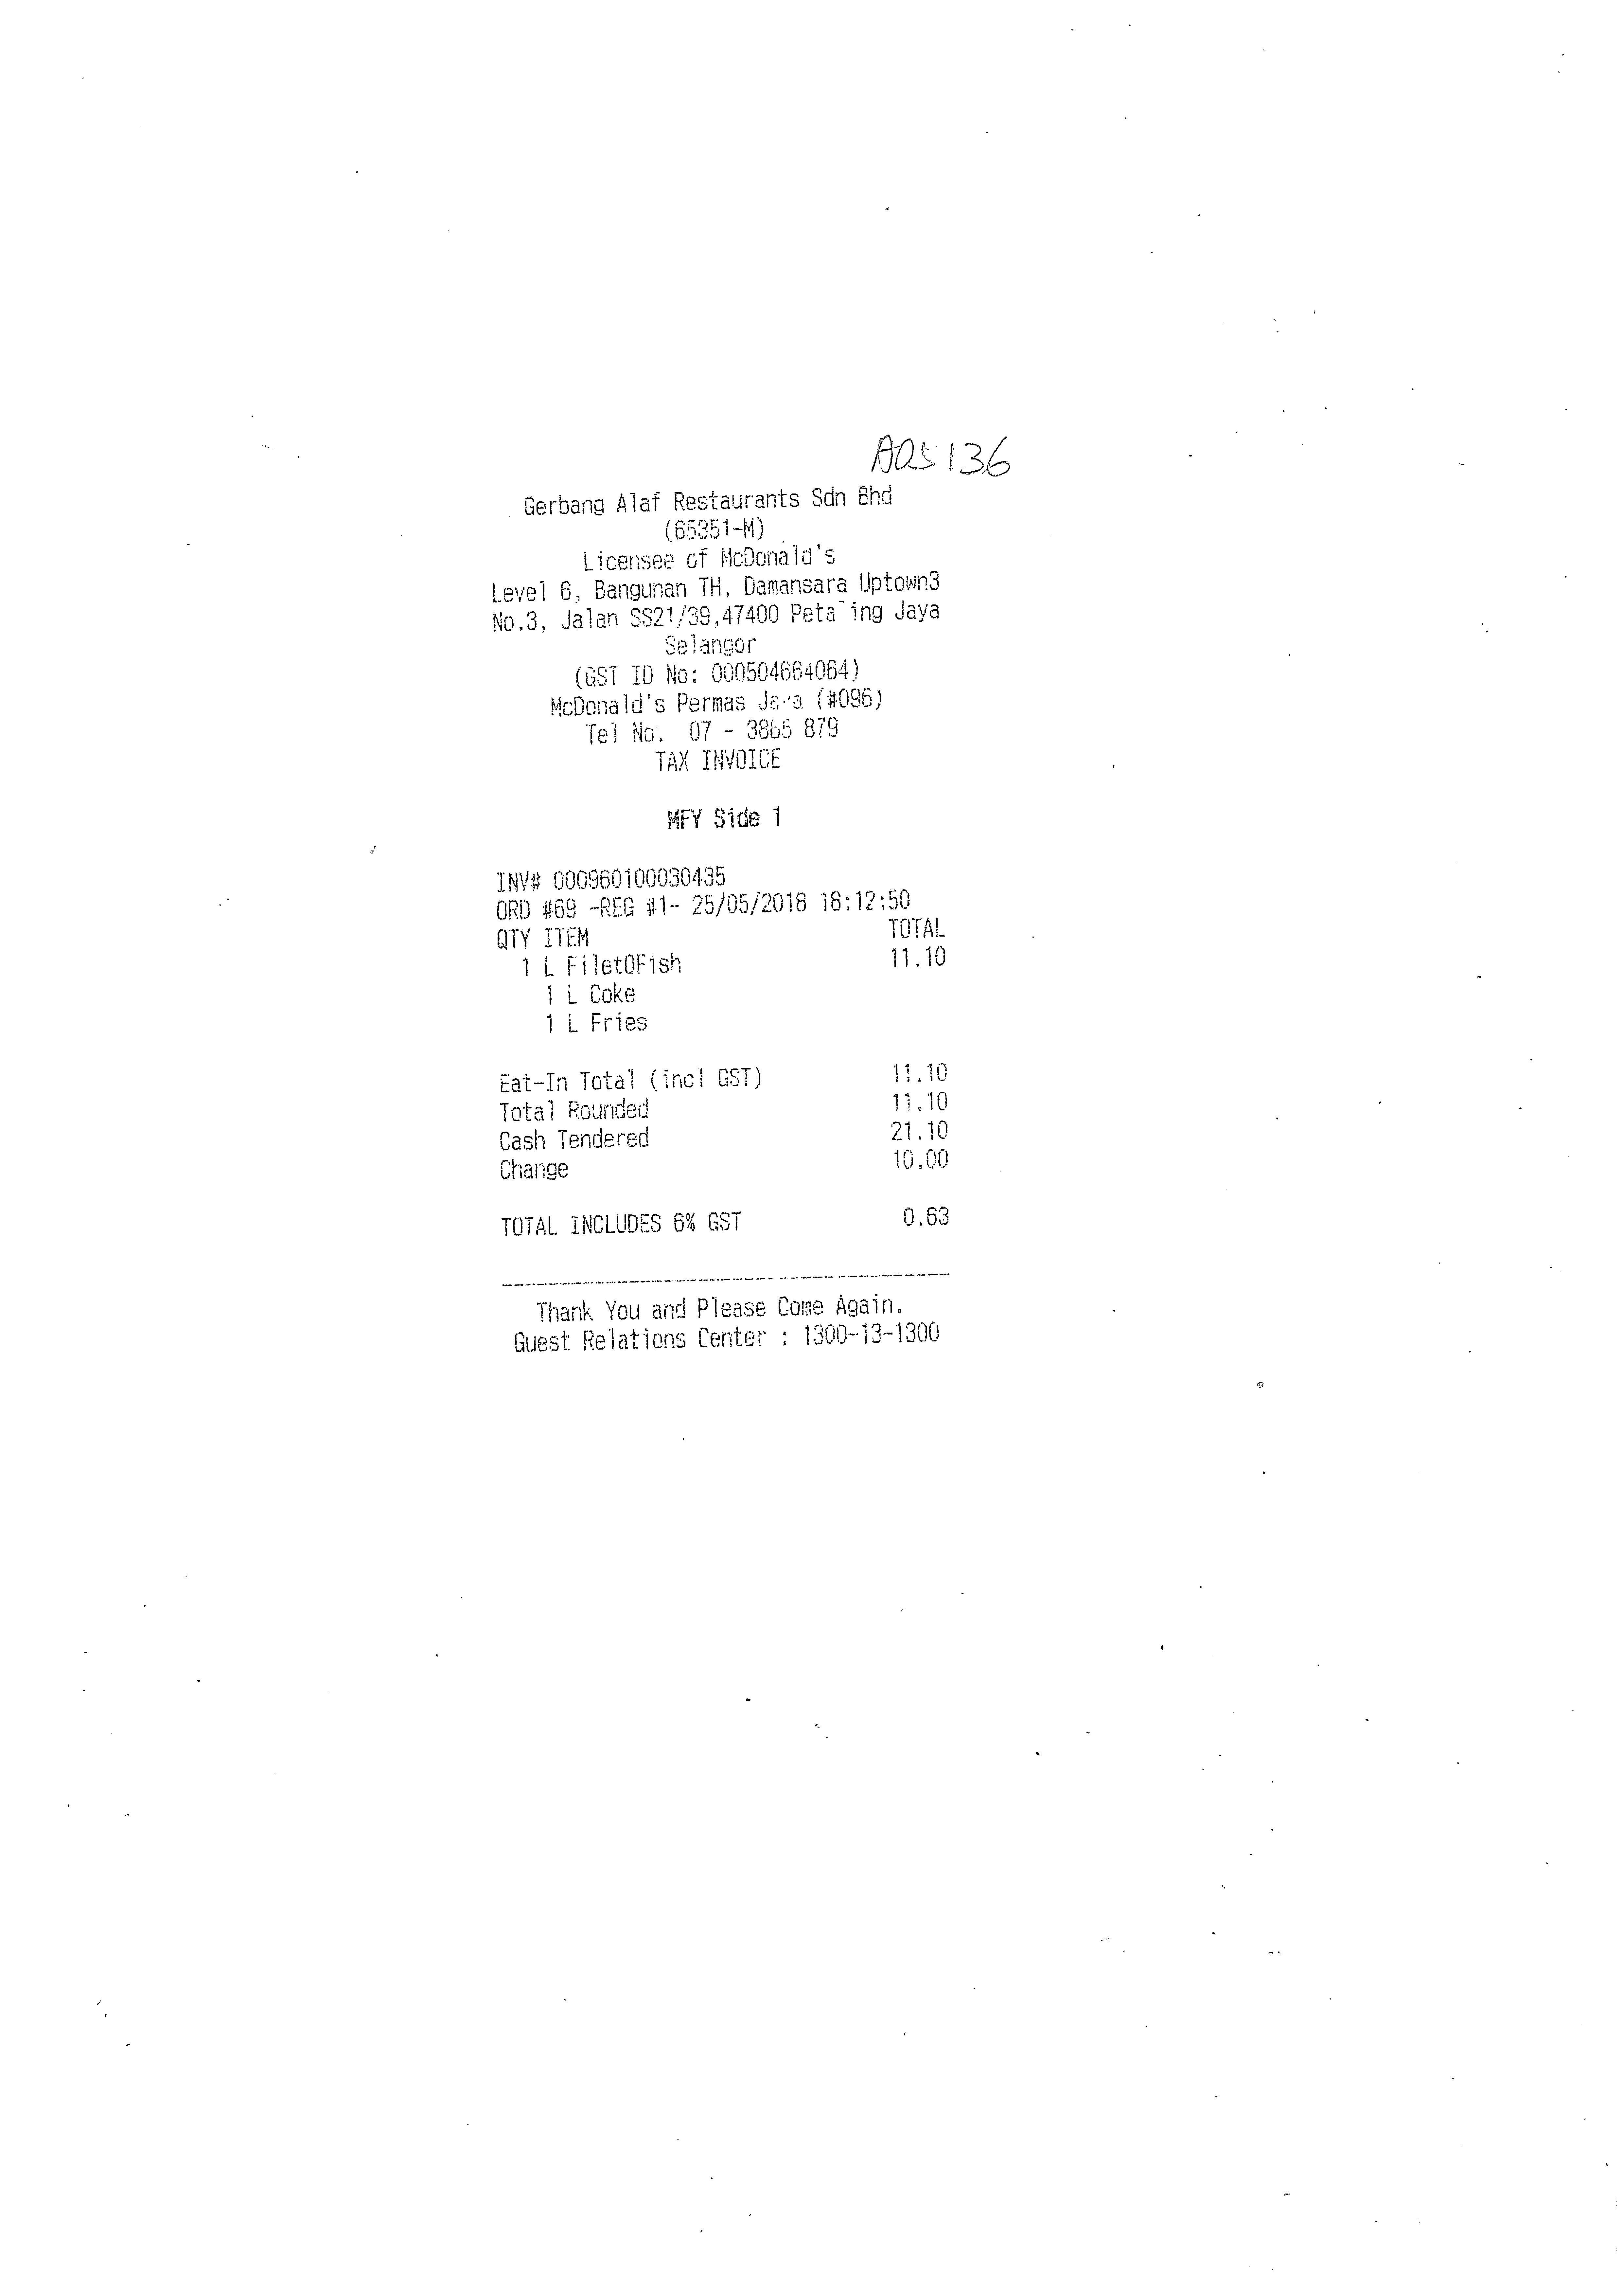
GERBANG ALAF RESTAURANTS SDN BHD
(65351-M)
LICENSEE OF MCDONALD'S
LEVEL 6, BANGUNAN TH, DAMANSARA UPTOWN3
NO.3, JALAN SS21/39,47400 PETA ING JAYA
SELANGOR
(GST ID NO: 000504664064)
MCDONALD'S PERMAS JAYA (#096)
TEL NO.
TAX INVOICE
MFY SIDE 1
INV# 000960100030435
ORD #69 -REG #1- 25/05/2018 18:12:50
QTY ITEM
TOTAL
1 L FILETOFISH
11.10
1 L COKE
1 L FRIES
EAT-IN TOTAL (INCL GST)
11.10
TOTAL ROUNDED
11.10
CASH TENDERED
21.10
CHANGE
10.00
TOTAL INCLUDES 6% GST
0.63
THANK YOU AND PLEASE COME AGAIN.
GUEST RELATIONS CENTER : 1300-13-1300
07 - 3865 879